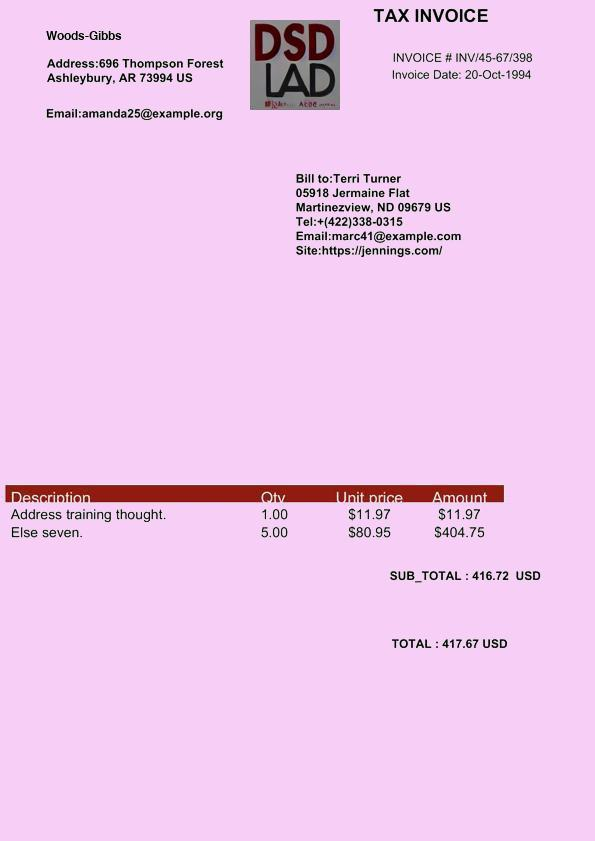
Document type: Invoice